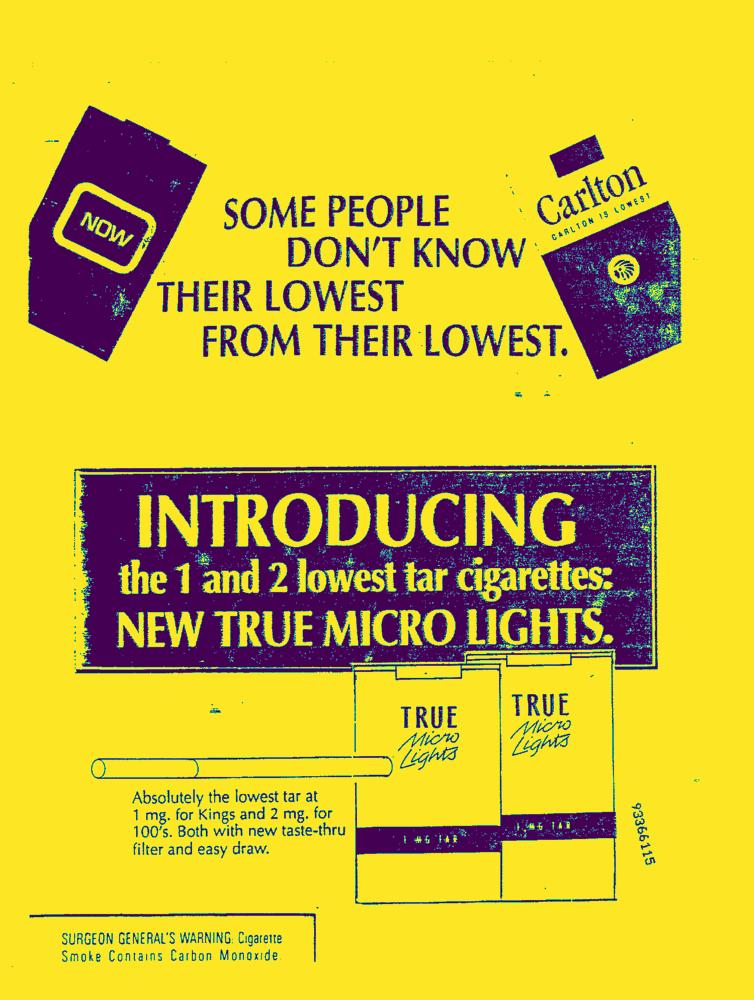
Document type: AD